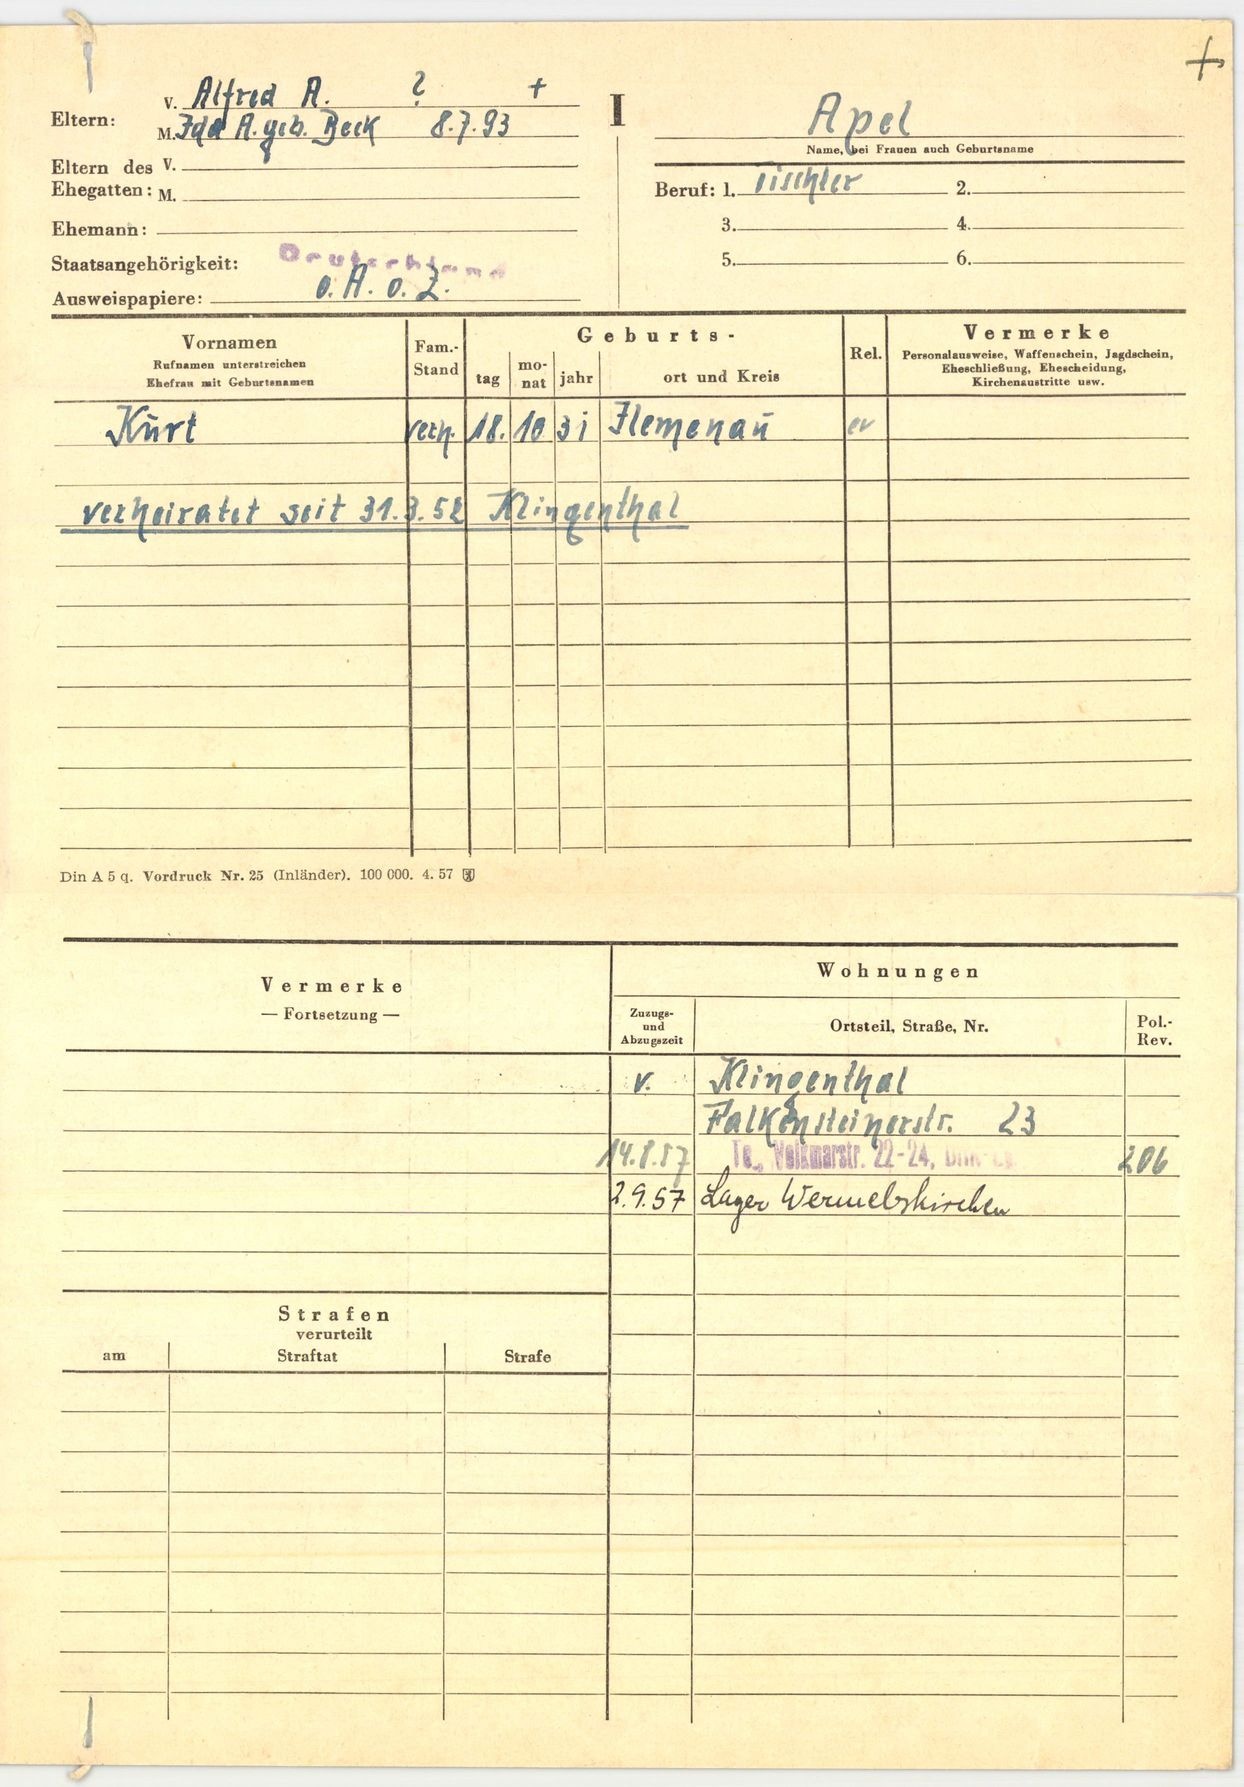
Apel